Question: How does the patient history play a role?
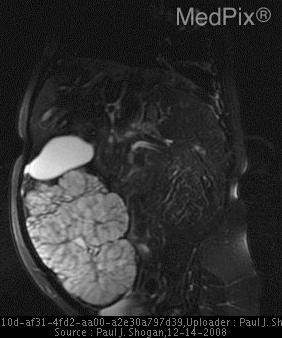
Answer: The patient's history of 2 day old male with abdominal distention. is key in understanding the case.